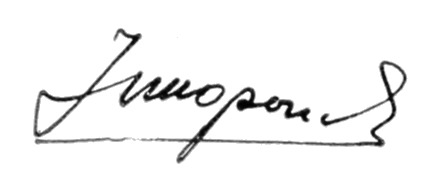
Signature of: n a toropov